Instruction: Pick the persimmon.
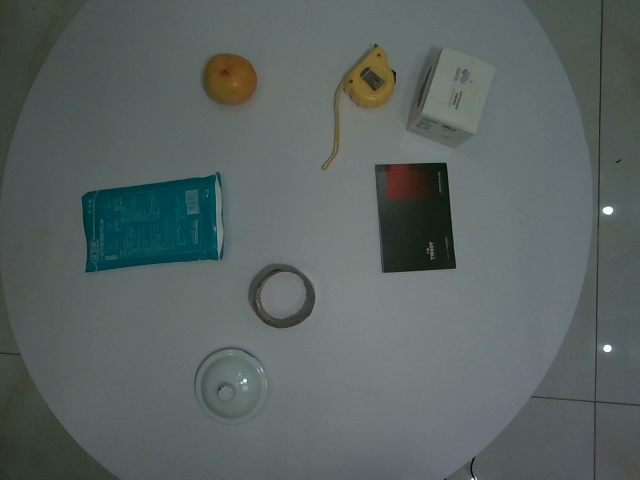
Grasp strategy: vertical